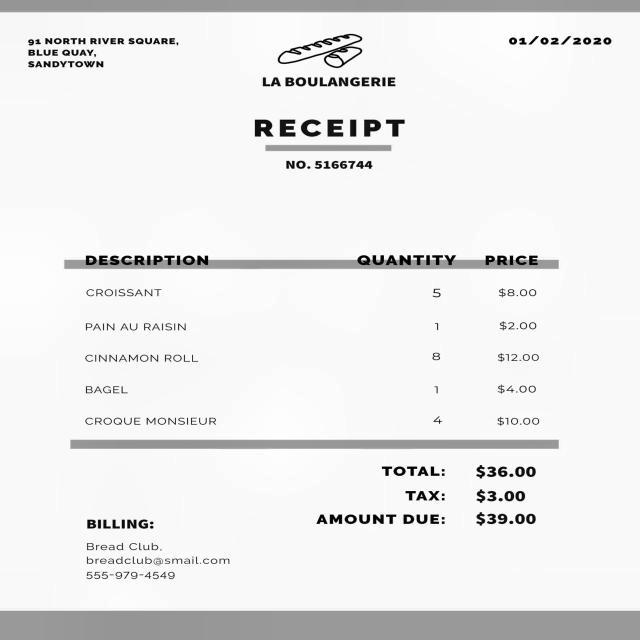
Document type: Invoice